Question: What is the potential diagnosis?
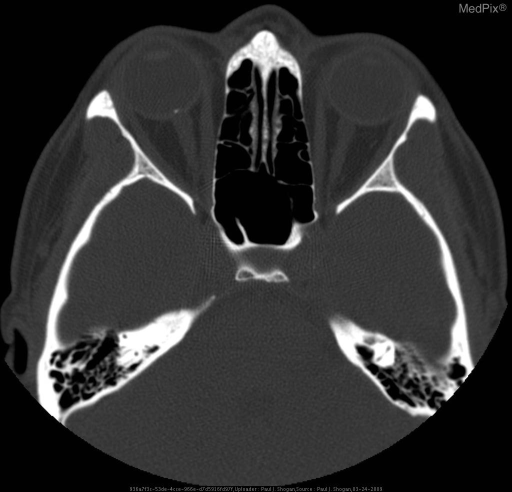
Answer: The possible diagnosis includes •  Benign globe calcification
•  Retinoblastoma
•  Radiation therapy (e.g. for pituitary, other skull base tumor)
•  Retinal astrocytic hamartoma (Tuberous Sclerosis)
•  Toxocara canii or other parasitic infection.